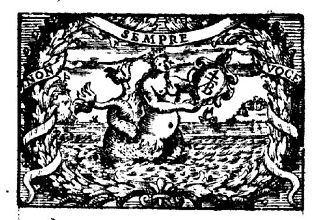
Signature of: antonio bulifon